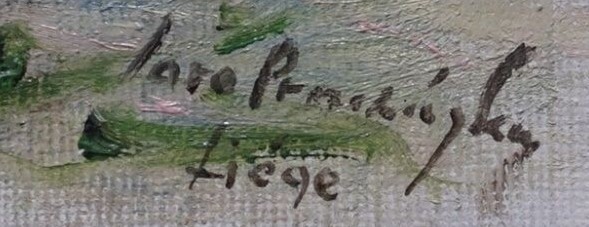
Signature of: jaro procházka